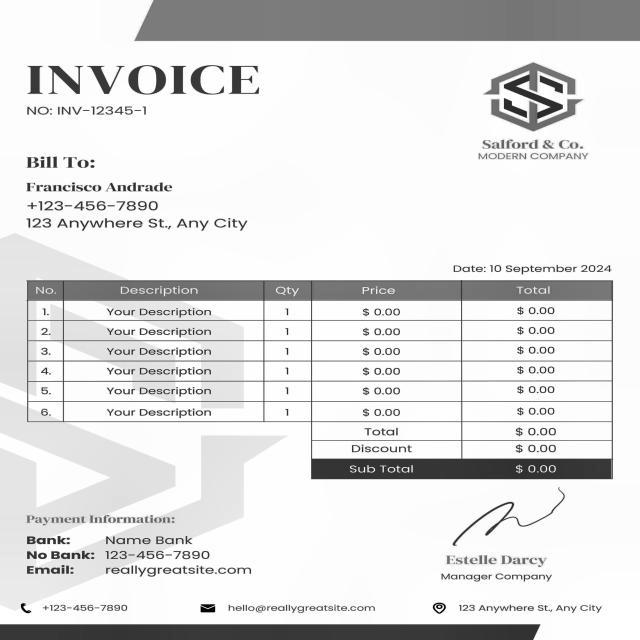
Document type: Invoice